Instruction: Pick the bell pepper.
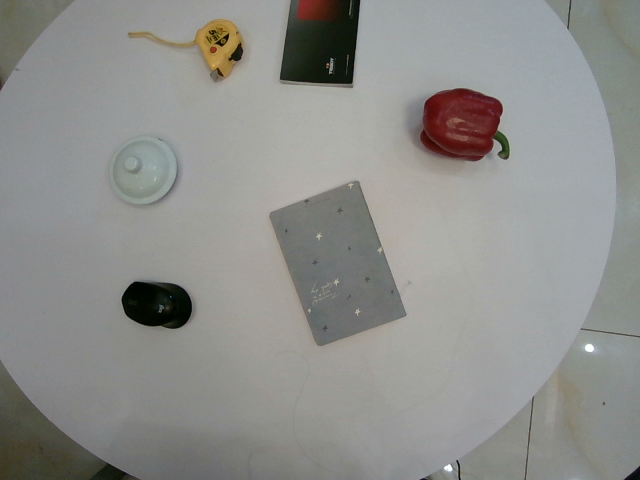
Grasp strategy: vertical